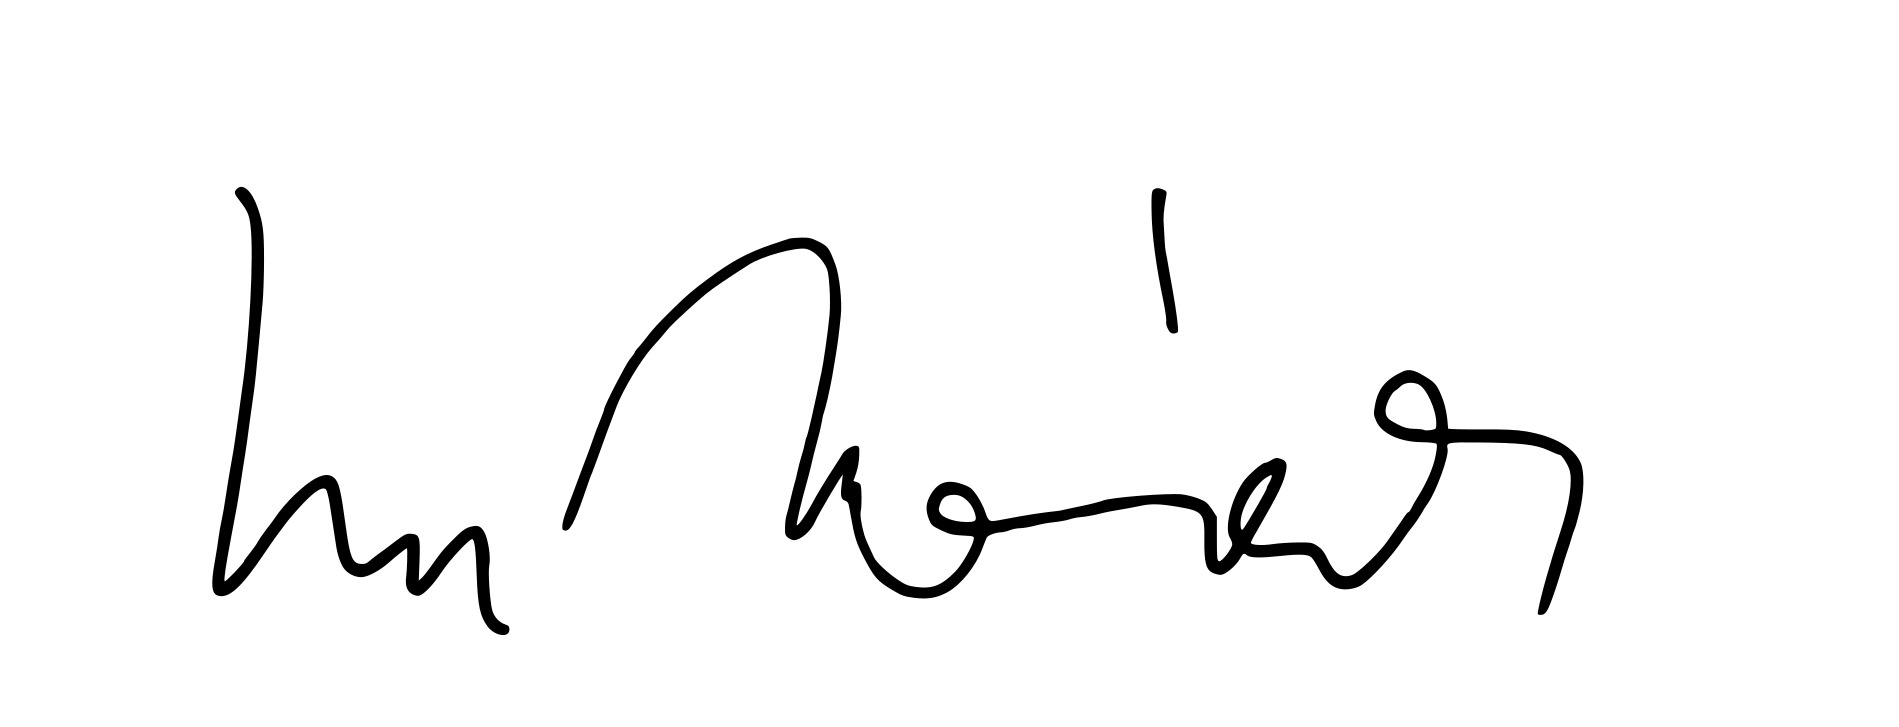
Signature of: ivan mládek